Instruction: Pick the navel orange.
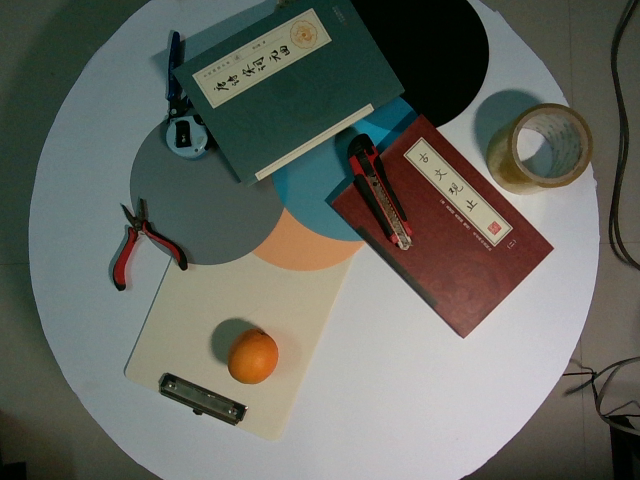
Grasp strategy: vertical